Question: What might the diagnosis be?
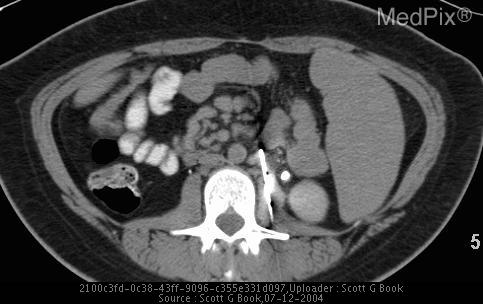
Answer: The possible diagnosis includes Tuberculosis
 Lymphoma - almost never shows the striking symmetry
 Carcinoma (metastatic)
 Sarcoid
 Fungal disease.